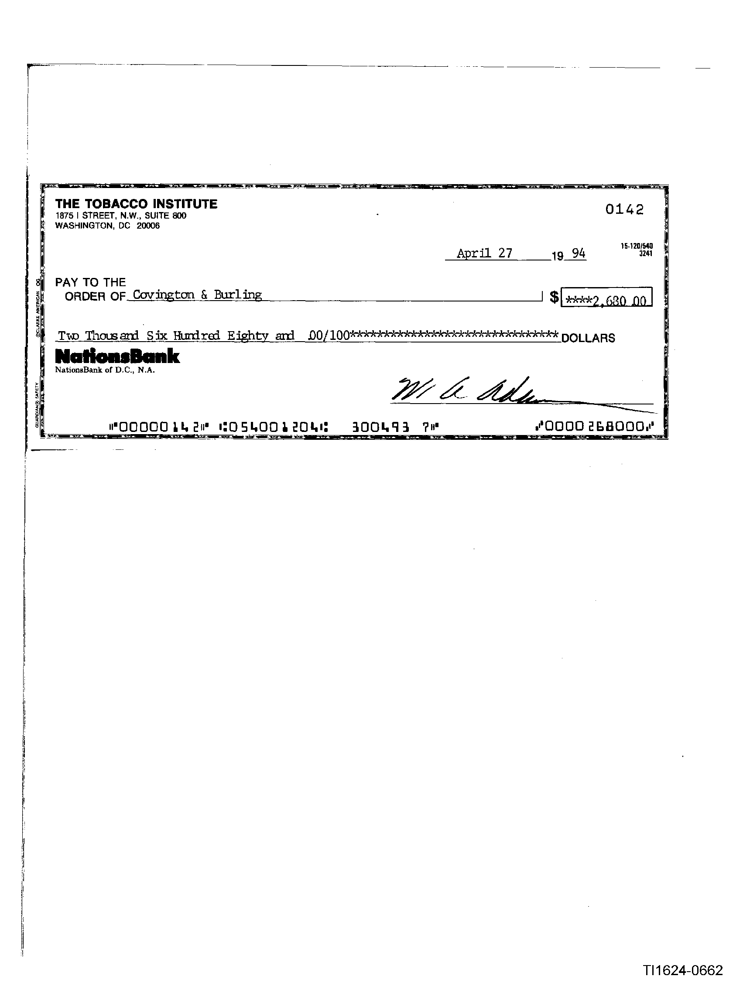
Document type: Invoice